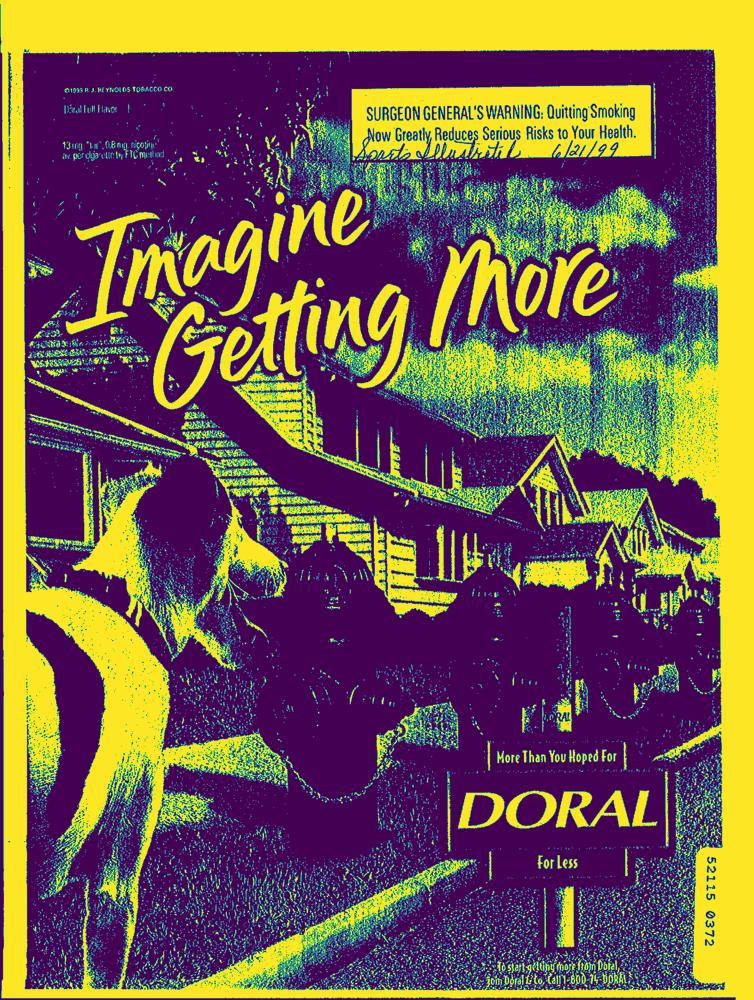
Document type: AD